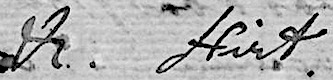
Signature of: aloys hirt